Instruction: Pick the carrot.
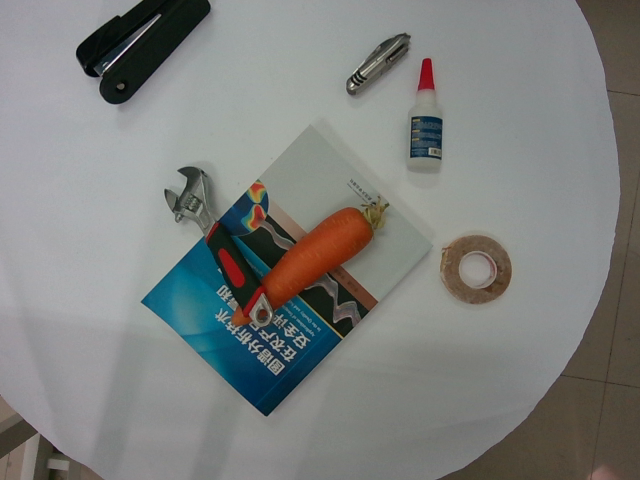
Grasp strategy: vertical